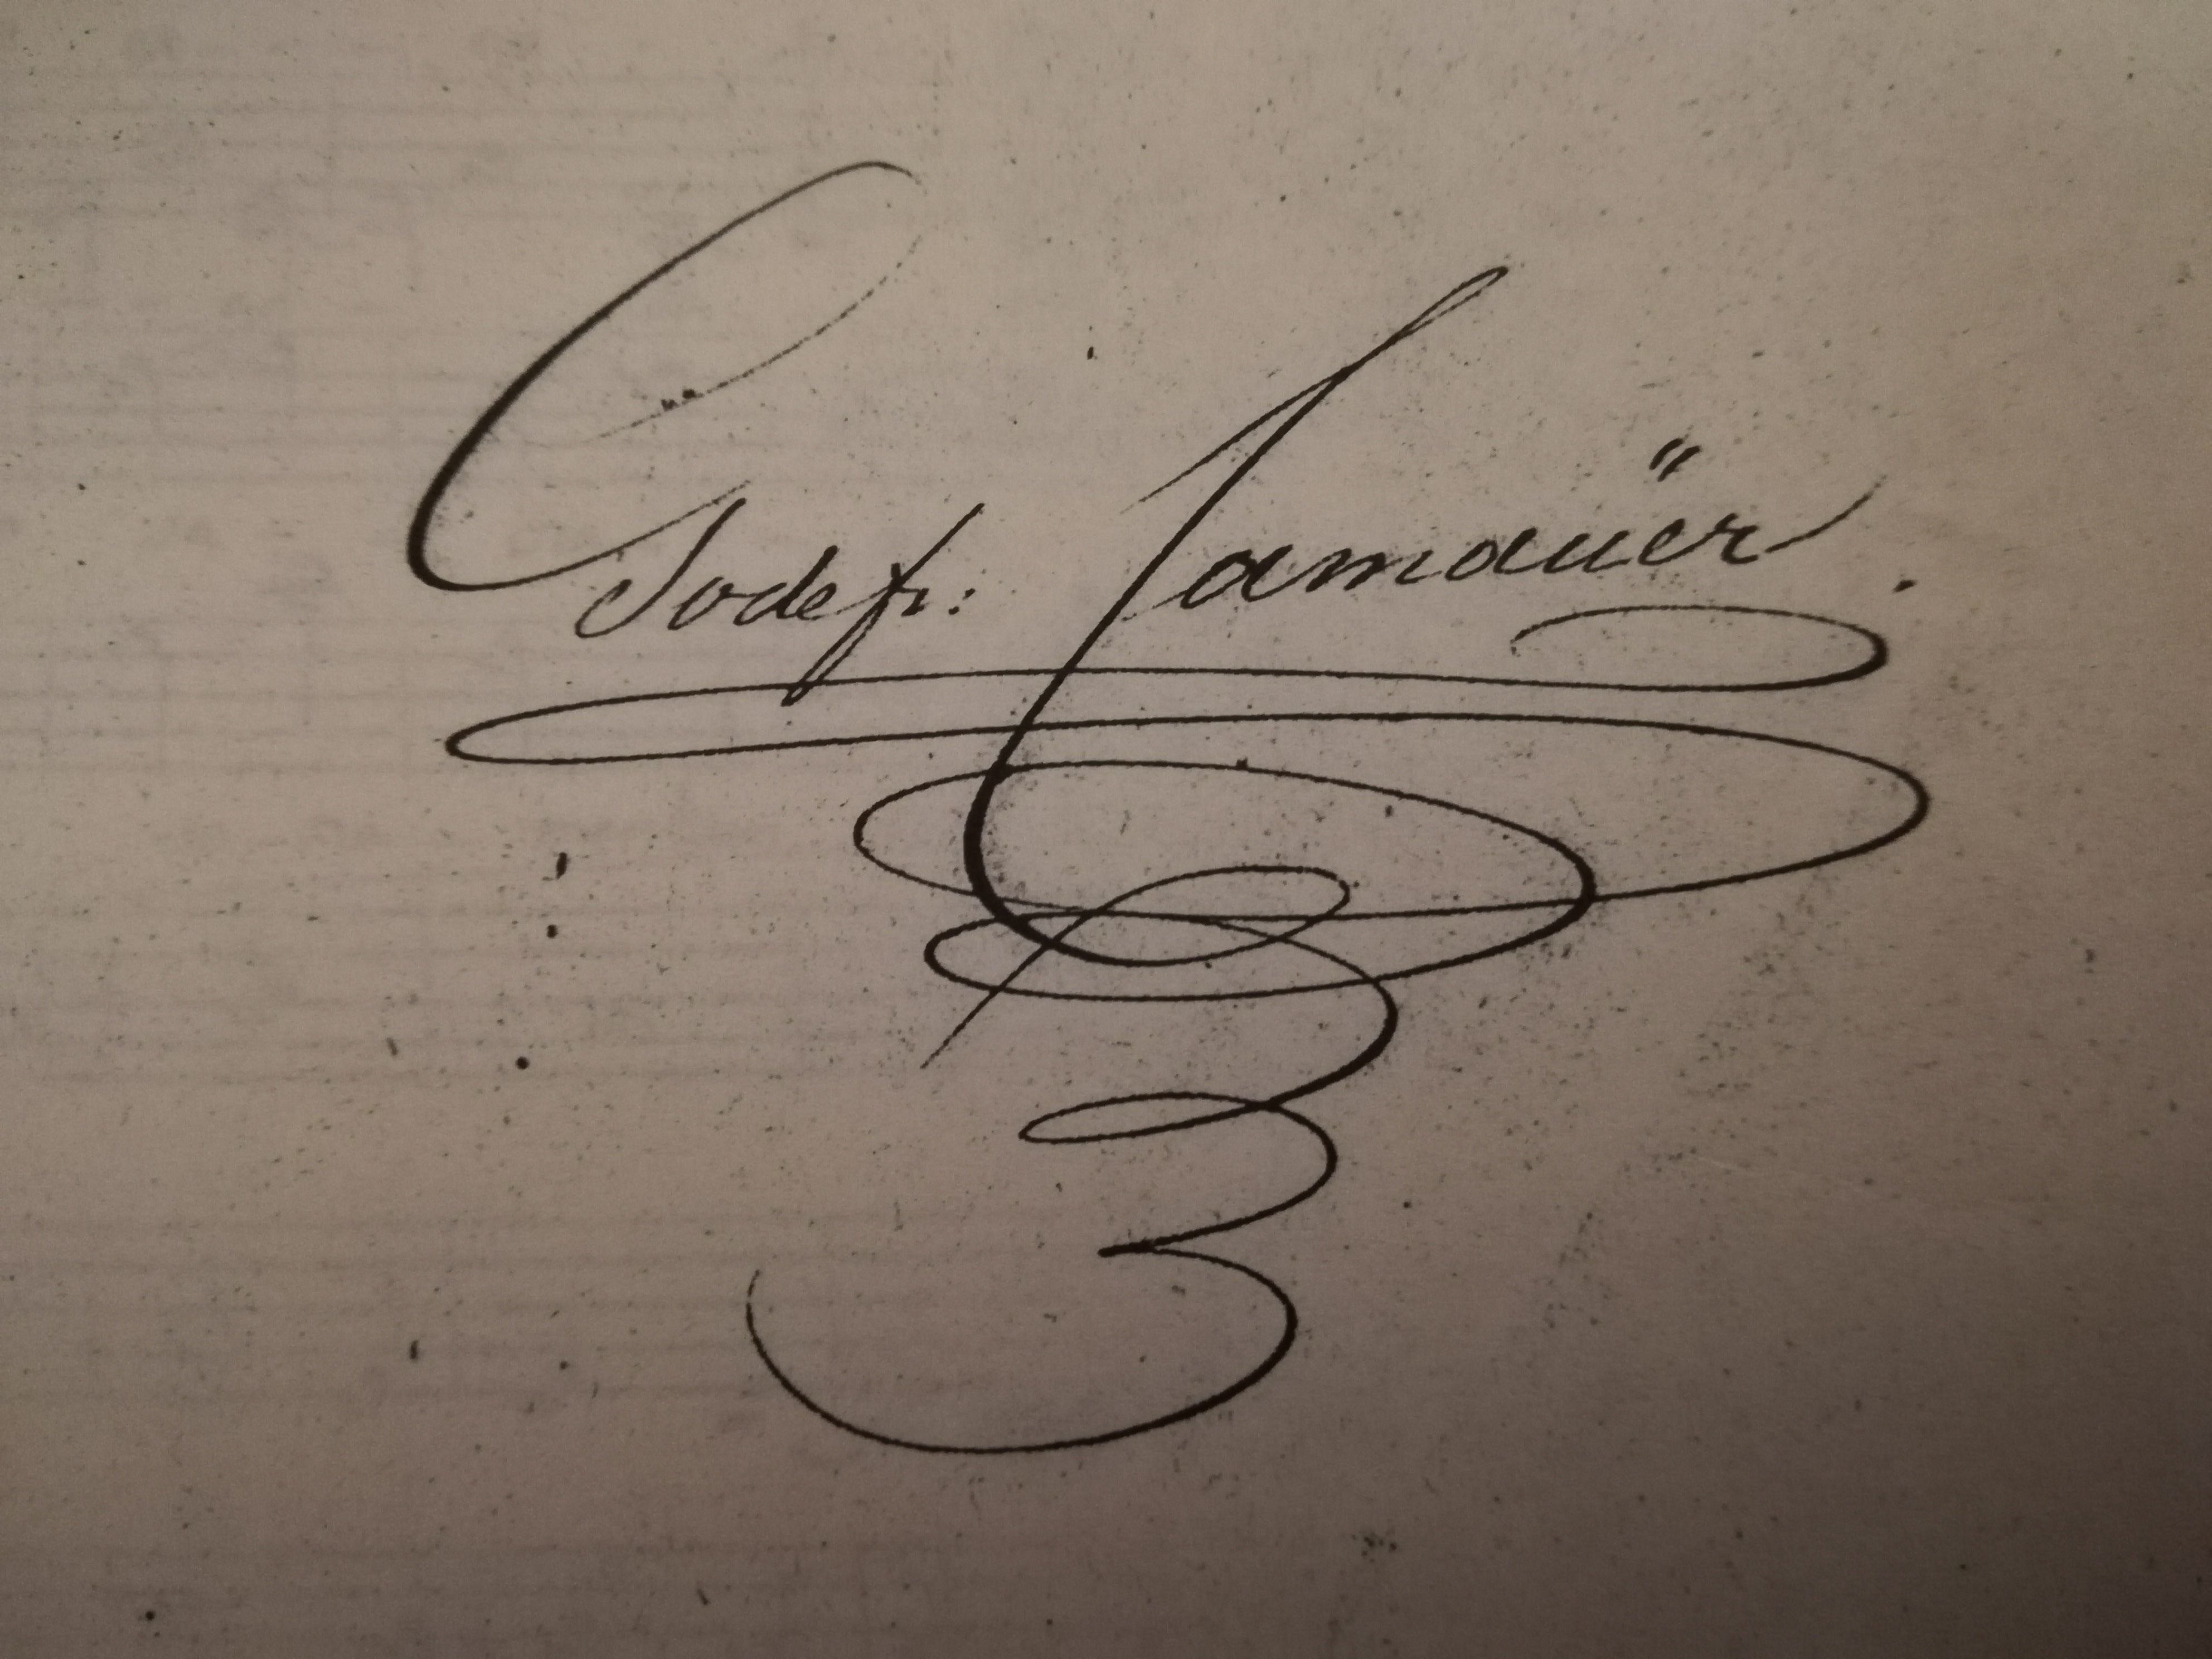
Signature of: godefroid camauer